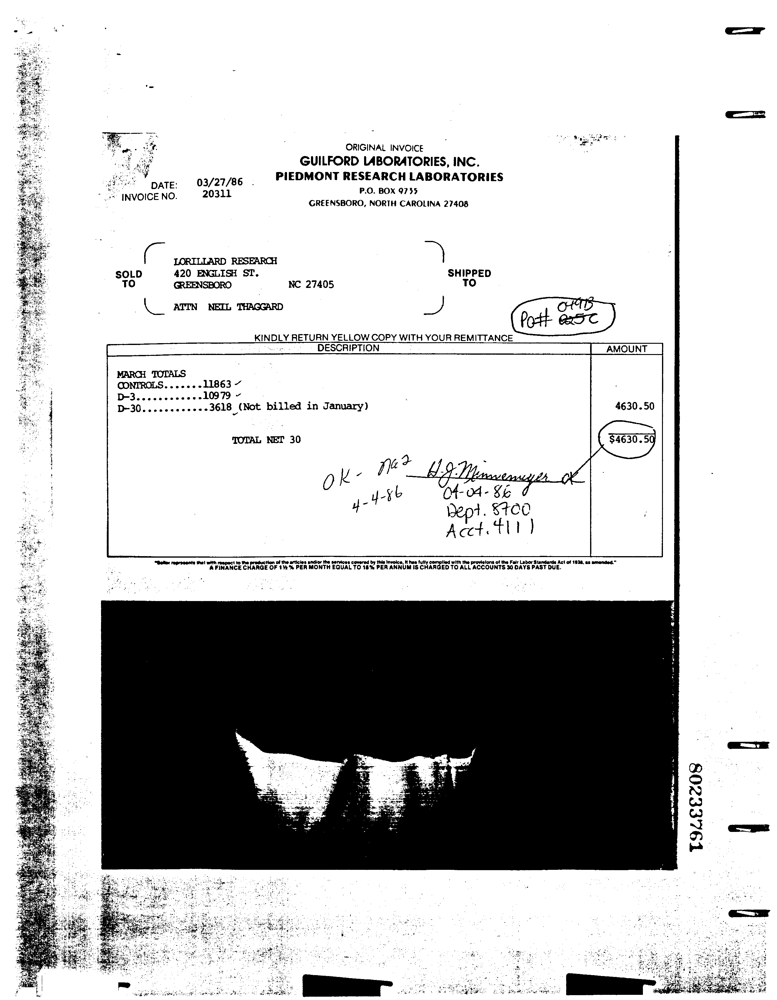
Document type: Invoice